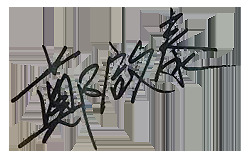
Signature of: eric cheng